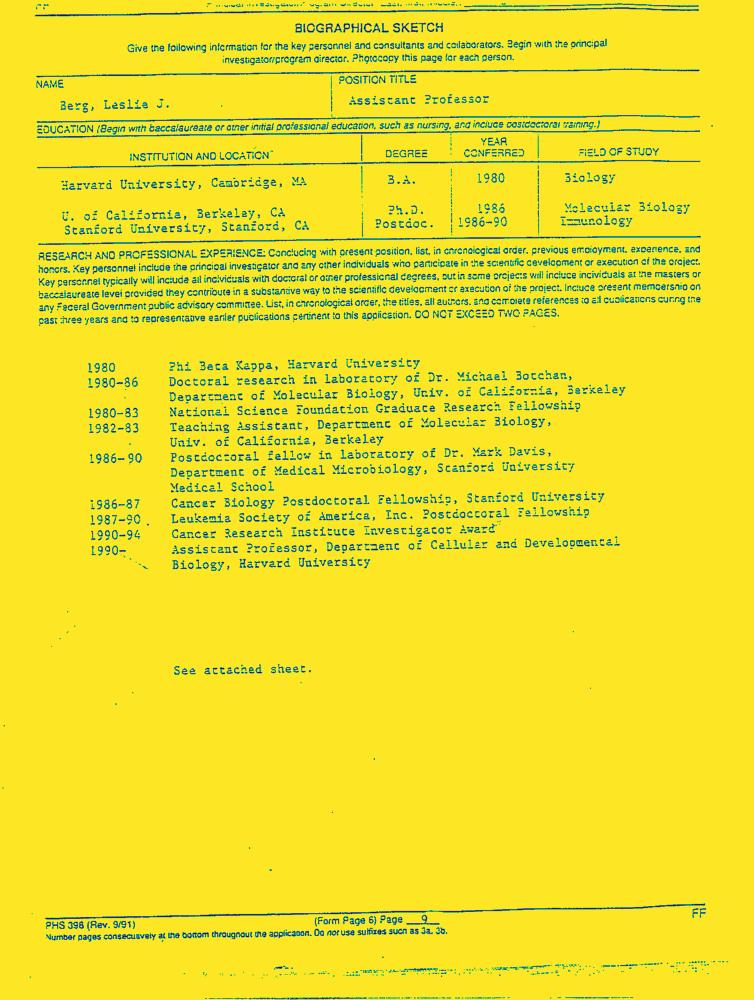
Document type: Resume-Doc